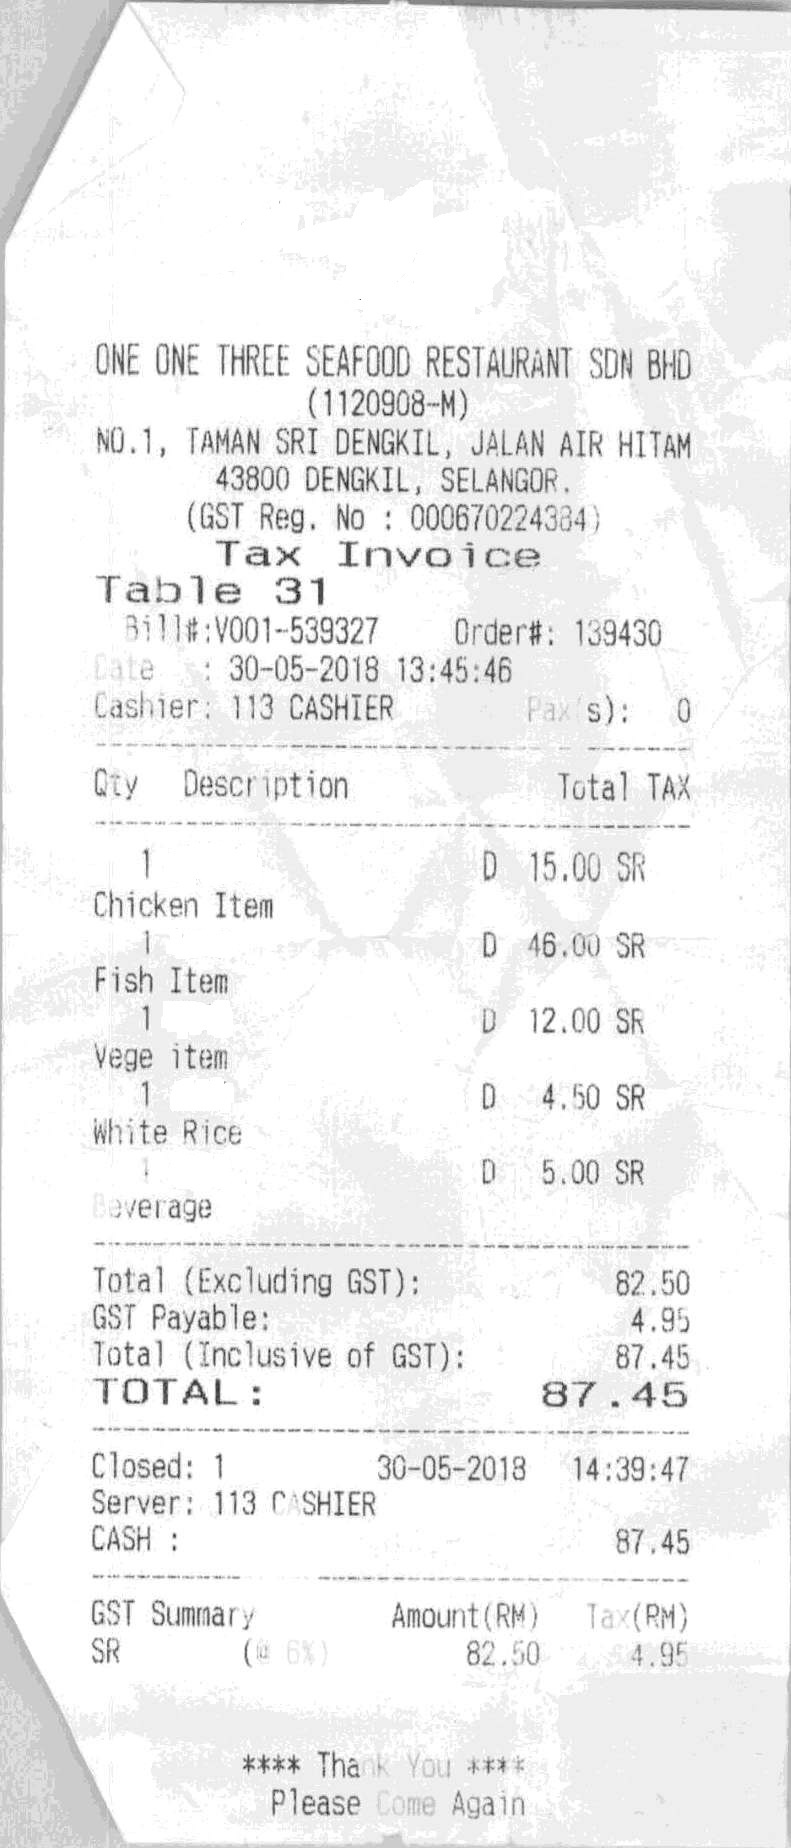
ONE ONE THREE SEAFOOD RESTAURANT SDN BHD
(1120908-M)
NO.1, TAMAN SRI DENGKIL, JALAN AIR HITAM
43800 DENGKIL, SELANGOR.
(GST REG. NO : 000670224384)
TAX INVOICE
TABLE 31
BILL#:V001-539327
ORDER#: 139430
DATE
: 30-05-2018 13:45:46
CASHIER: 113 CASHIER
PAX(S):
0
QTY
DESCRIPTION
TOTAL TAX
1
D
15.00 SR
CHICKEN ITEM
1
D
46.00 SR
FISH ITEM
1
D
12.00 SR
VEGE ITEM
1
D
4.50 SR
WHITE RICE
1
D
5.00 SR
BEVERAGE
TOTAL (EXCLUDING GST) :
82.50
GST PAYABLE :
4.95
TOTAL (INCLUSIVE OF GST) :
87.45
TOTAL :
87.45
CLOSED: 1
30-05-2018
14:39:47
SERVER: 113 CASHIER
CASH :
87.45
GST SUMMARY
AMOUNT(RM)
TAX(RM)
SR
(@ 6%)
82.50
4.95
**** THANK YOU ****
PLEASE COME AGAIN